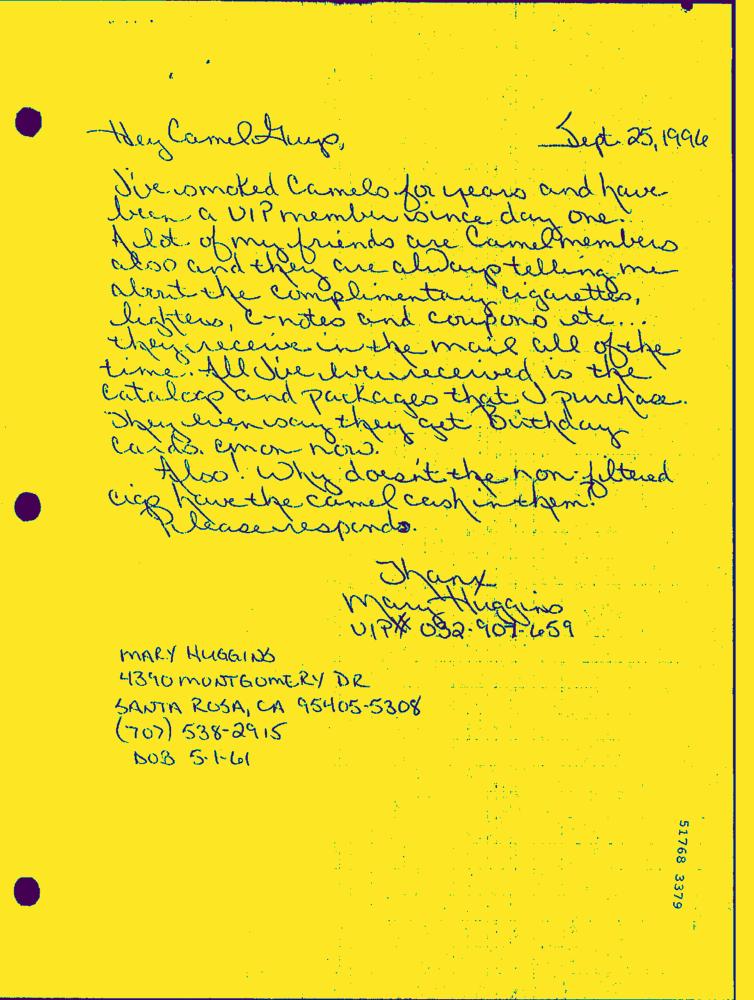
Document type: Hand-Written